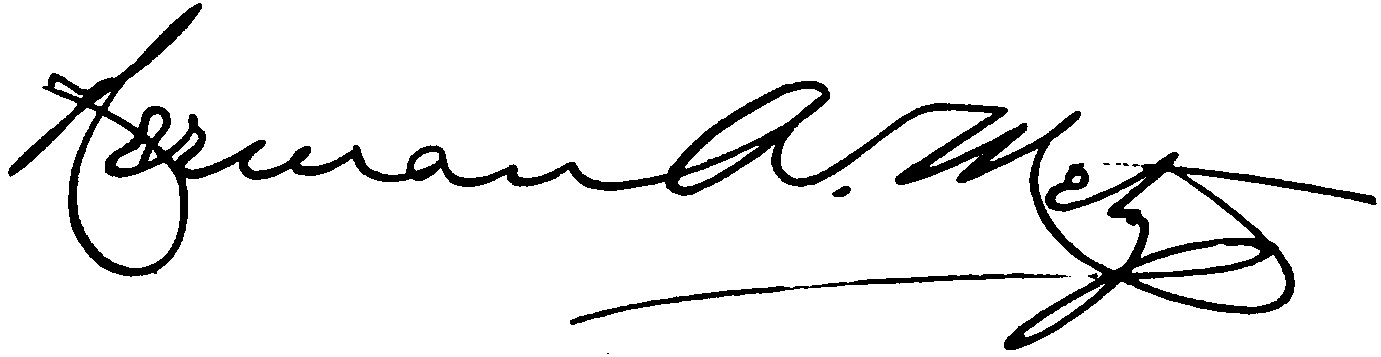
Signature of: herman a metz